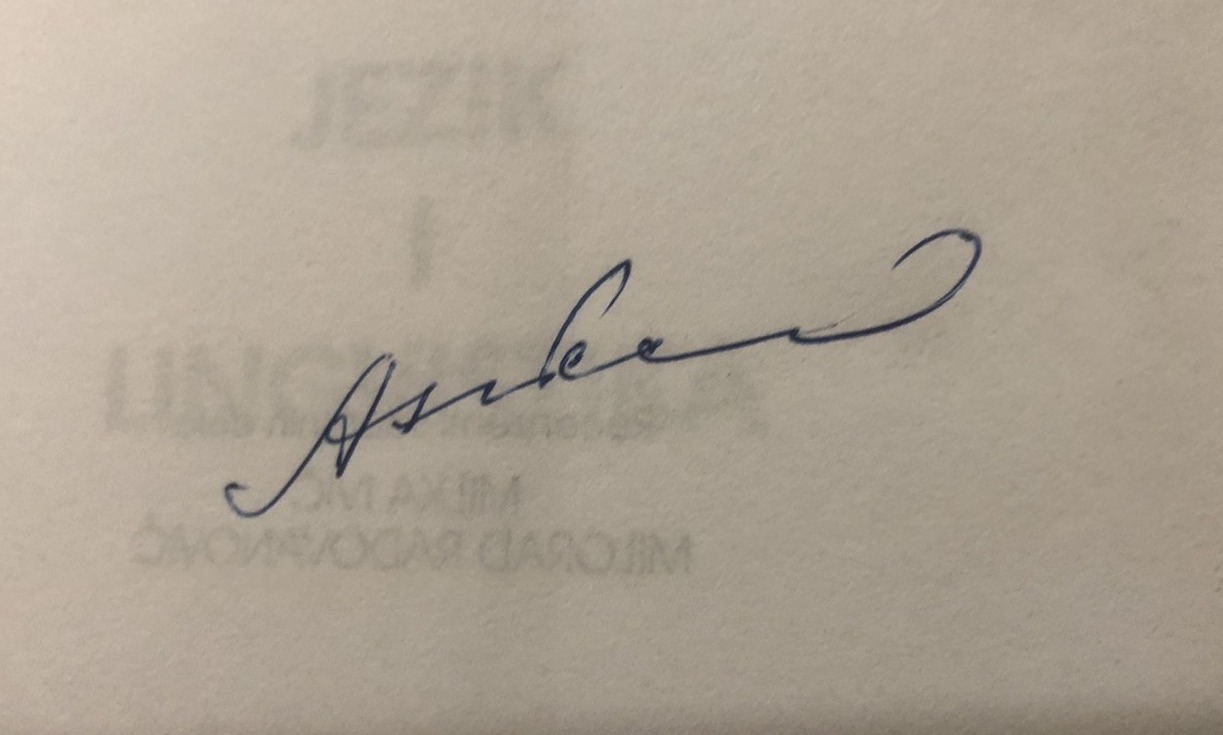
Signature of: asim peco